Question: What might the diagnosis be?
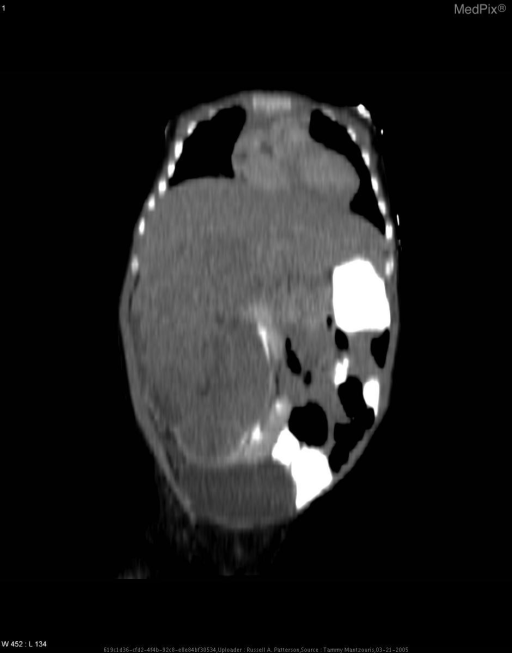
Answer: The possible diagnosis includes Wilms’ tumor
Clear cell sarcoma
Mesoblastic nephroma
Nephroblastomatosis
Neuroblastoma
Complex teratoma
Cystic renal dysplasia.